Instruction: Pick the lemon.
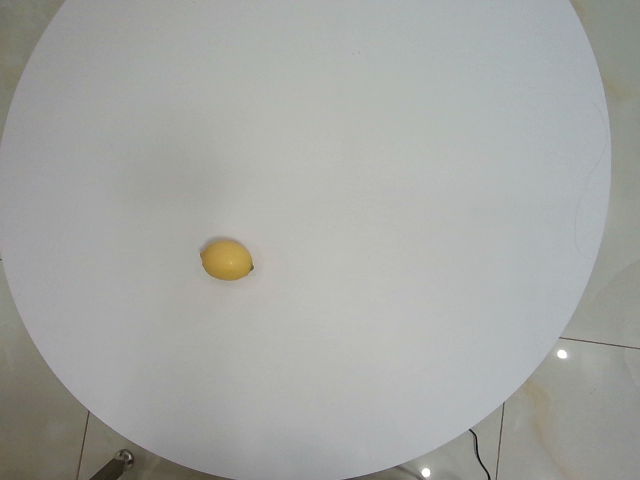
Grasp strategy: vertical